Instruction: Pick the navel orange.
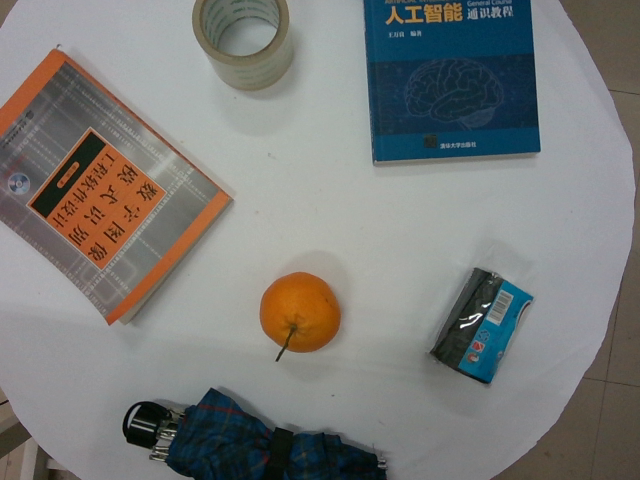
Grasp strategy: vertical